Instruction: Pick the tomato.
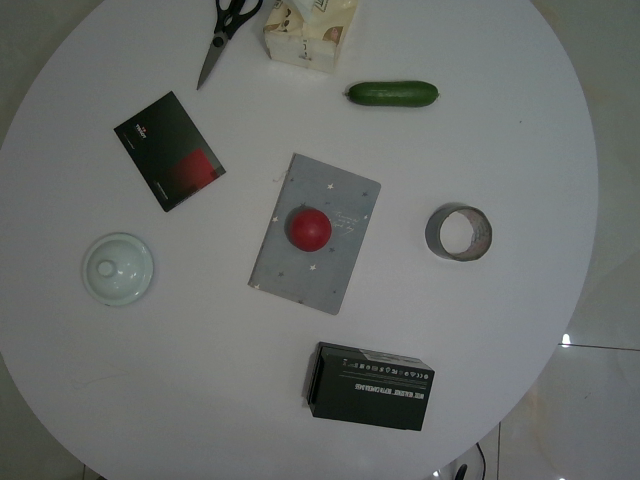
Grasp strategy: vertical